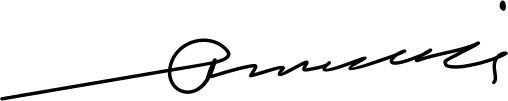
Signature of: pali miska